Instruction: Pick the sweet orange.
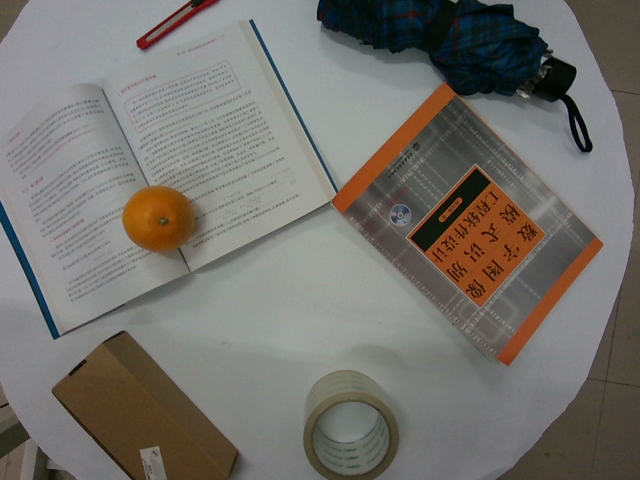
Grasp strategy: vertical